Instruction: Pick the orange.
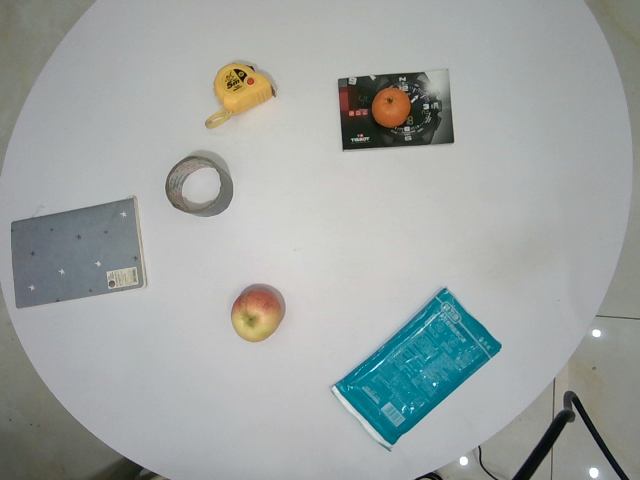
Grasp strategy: vertical